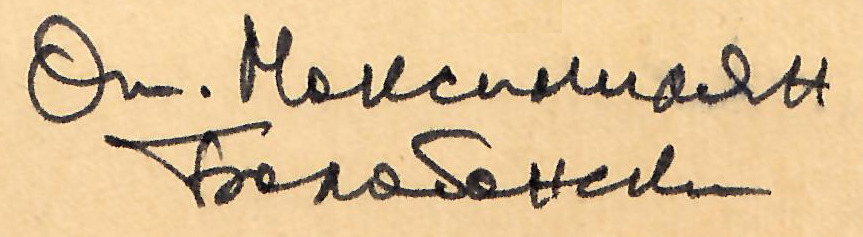
Signature of: maximilian balabanski